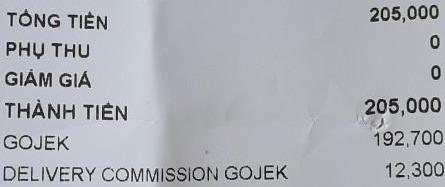
<table>
<tr>
<td>TỔNG TIỀN</td>
<td>205,000</td>
</tr>
<tr>
<td>PHỤ THU</td>
<td>0</td>
</tr>
<tr>
<td>GIẢM GIÁ</td>
<td>0</td>
</tr>
<tr>
<td>THÀNH TIỀN</td>
<td>205,000</td>
</tr>
<tr>
<td>GOJEK</td>
<td>192,700</td>
</tr>
<tr>
<td>DELIVERY COMMISSION GOJEK</td>
<td>12,300</td>
</tr>
</table>